Question: What appears to be the issue?
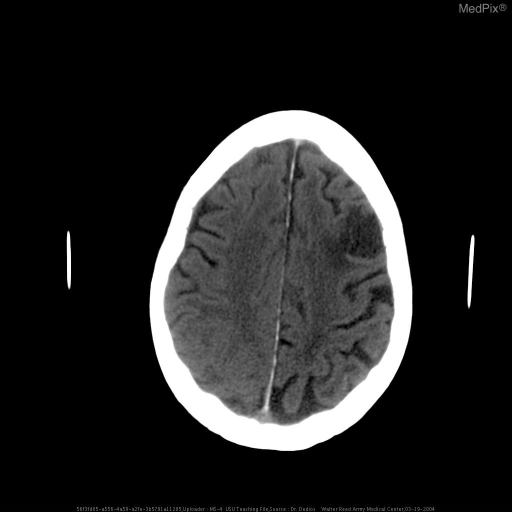
Answer: The findings suggest Parenchymal hematoma, right occipital lobe
Small amount of ventricular blood. A single, large intraparenchymal hemorrhage is present within the right occipital lobe measuring 3x2cm with adjacent edema.  There is mild mass effect.  Blood is also seen within the posterior horn of the right lateral ventricle.  A small amount of blood is seen within the posterior falx.  The right lateral ventricle is smaller than the left side.  The sulci, on the right posterior region, is effaced.  The left side appears grossly unremarkable.  Minimal opacification of the right sphenioid sinus is present.  Mastoids appear well aerated.  The rest of the findings appear unremarkable.. The patient might have a history of 89 y/o with past medical history significant for dementia and hypertension, noted to have altered mental status at home..